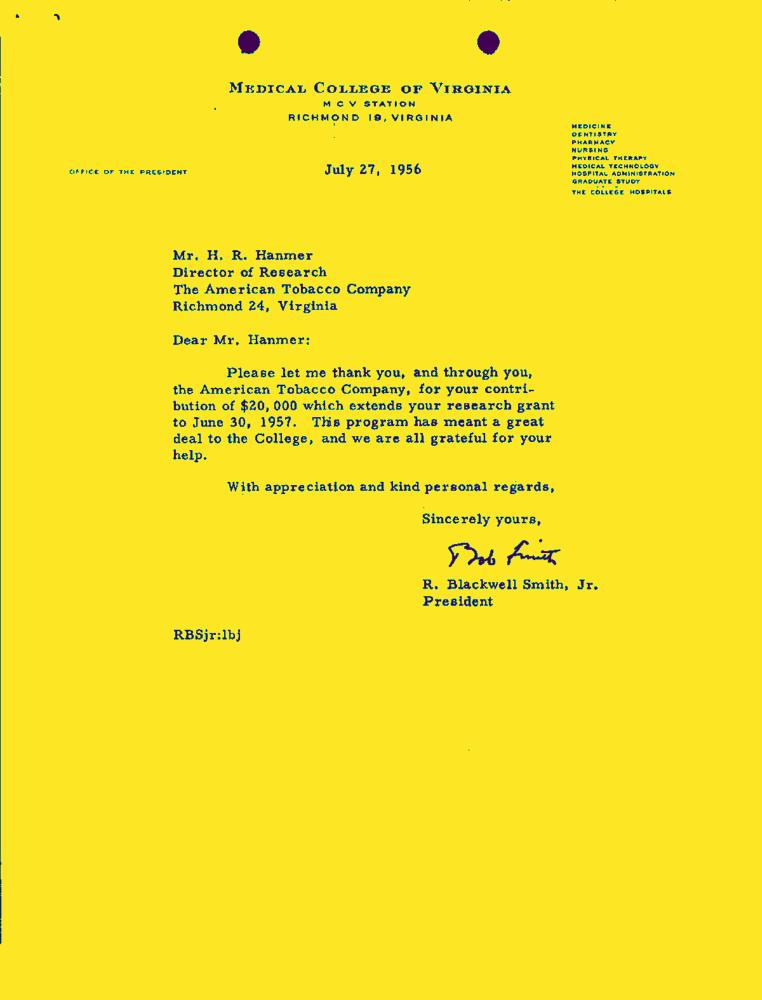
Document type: Letter-Doc